Question: What are the imaging findings?
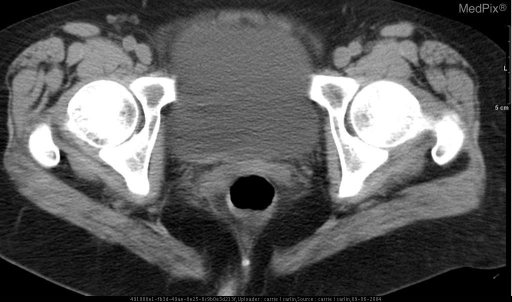
Answer: The imaging shows Multiple CT images demonstrate difuse, smooth distal colonic thickening from the splenic flexure to the proximal sigmoid colon.  There is surrounding pericolonic inflammation.  There is no pneumatosis or abnormal dilation. Axial CT images through transverse and distal colon with oral contrast.  Note the diffuse, smooth colonic thickening from the splenic flexure to the proximal sigmoid colon with sparing of the proximal transverse colon and rectum.  There is no pneumatosis or dilation..